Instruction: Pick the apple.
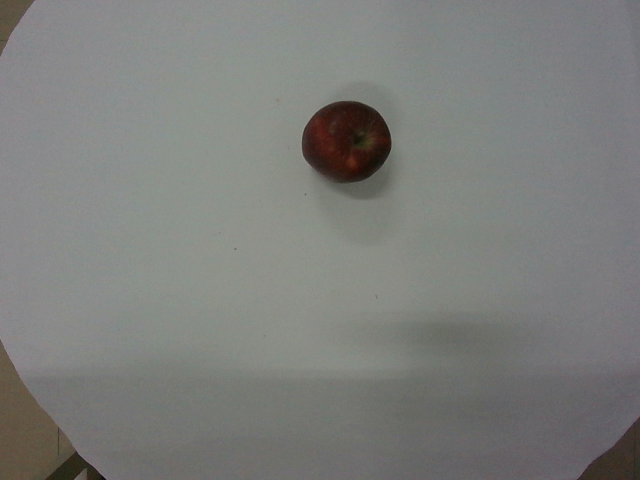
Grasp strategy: vertical